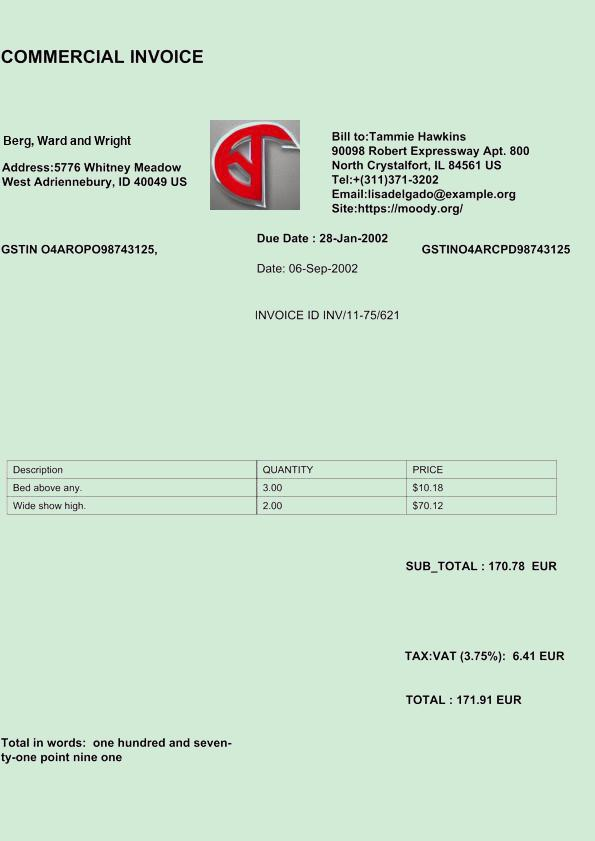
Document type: Invoice